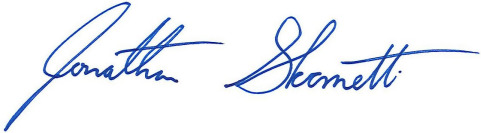
Signature of: jonathan skrmetti